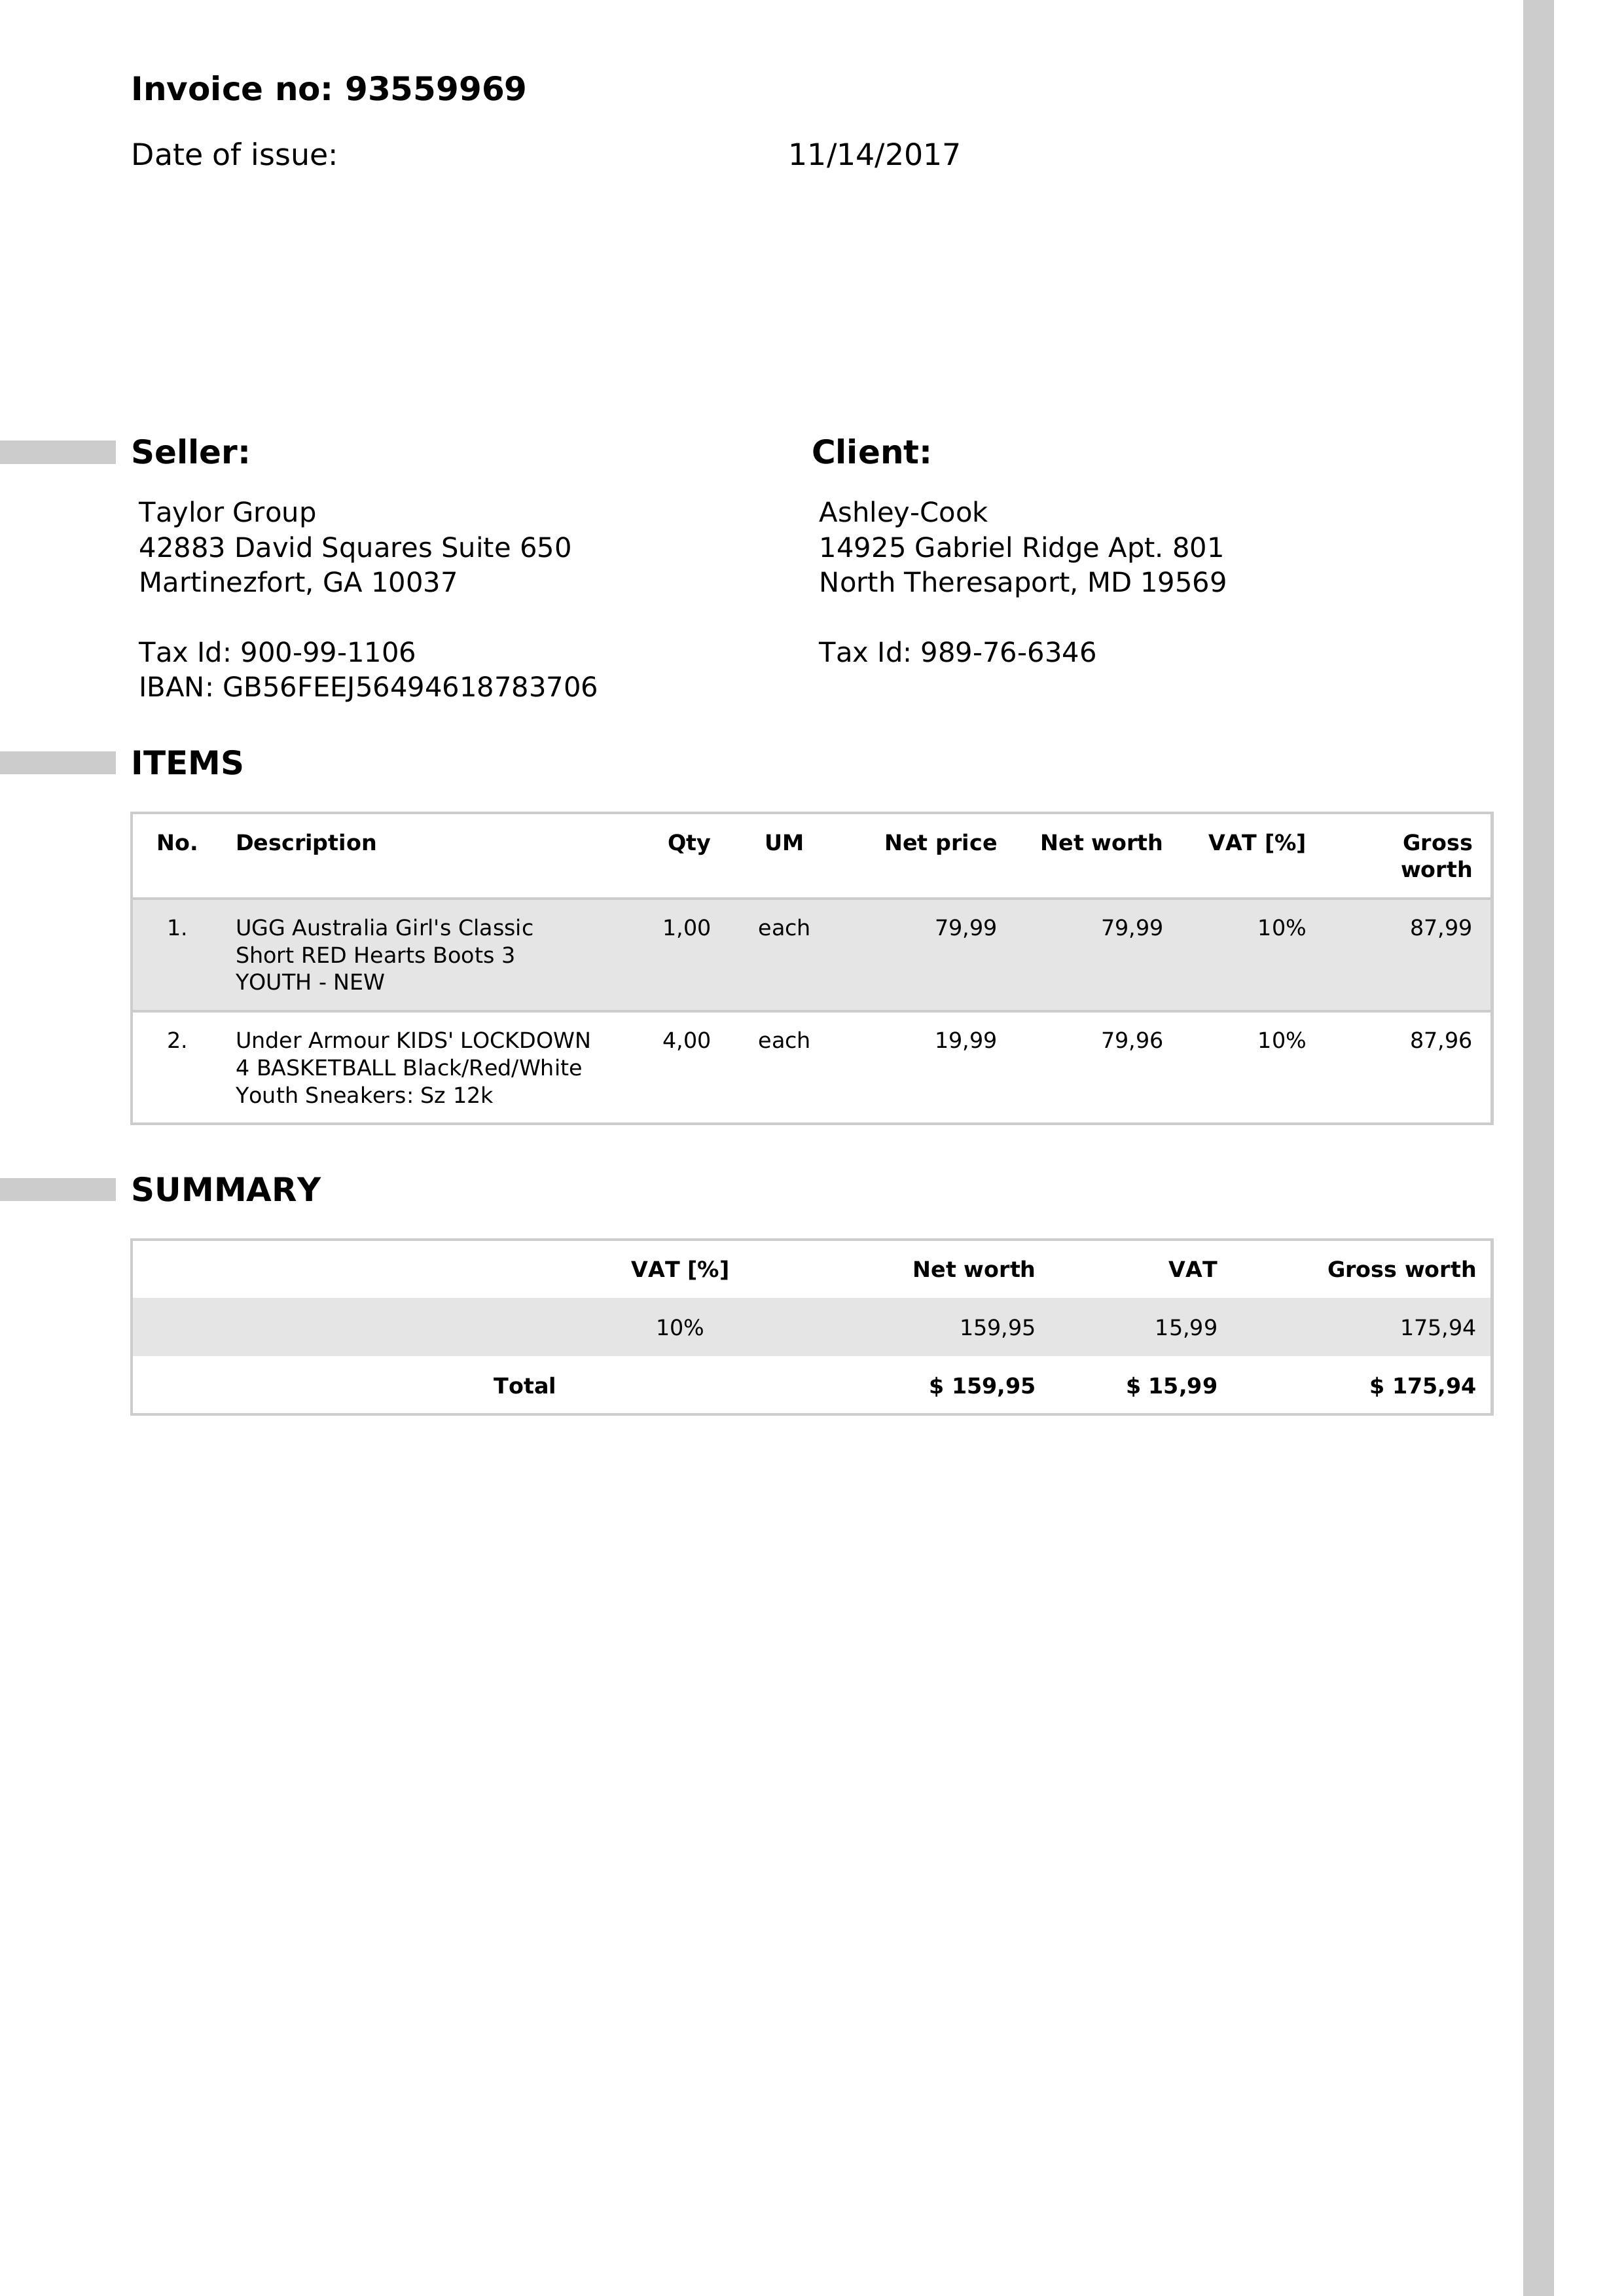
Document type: Invoice